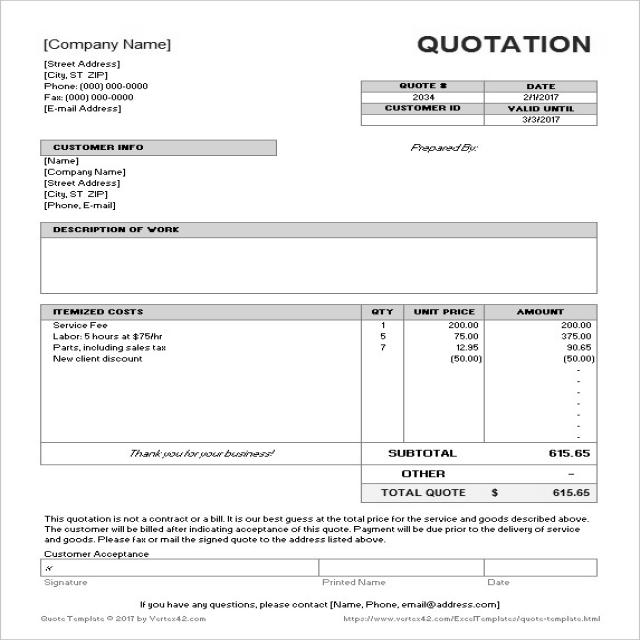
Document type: Invoice